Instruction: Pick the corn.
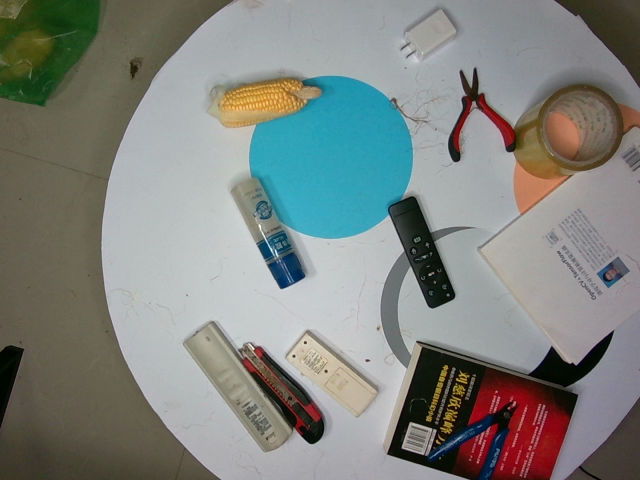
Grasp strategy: vertical